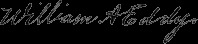
Signature of: william abner eddy